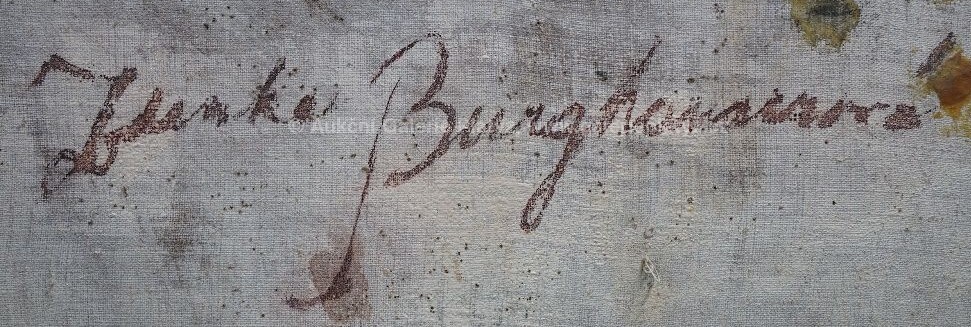
Signature of: zdeňka burghauserová